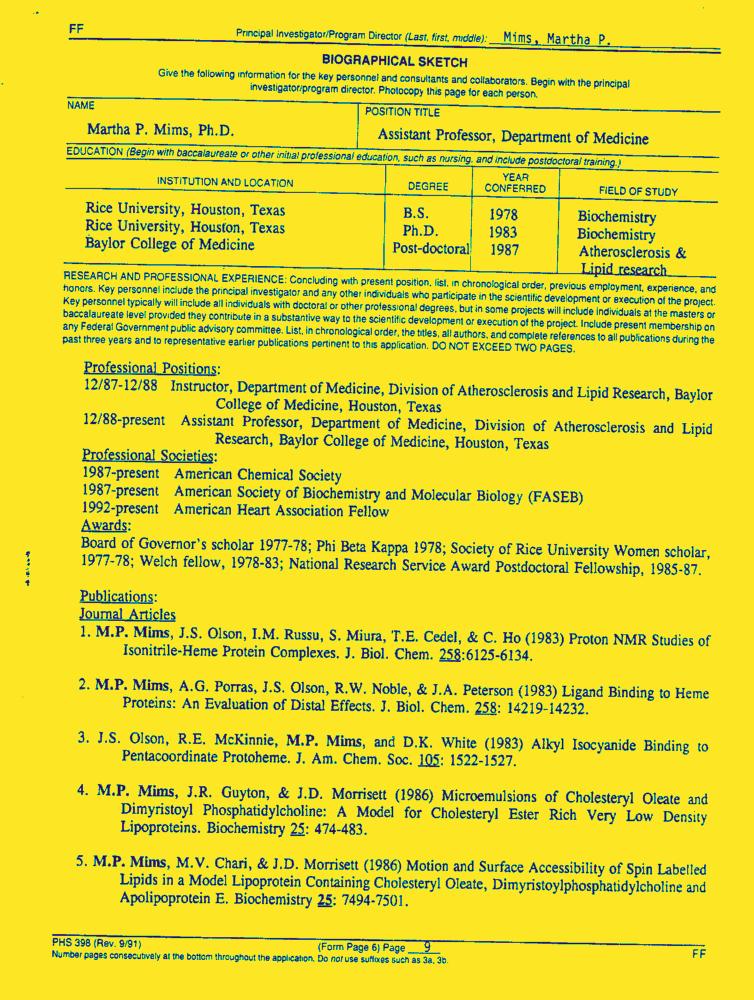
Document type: Resume-Doc